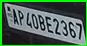
License plate number: AP 40BE 2367